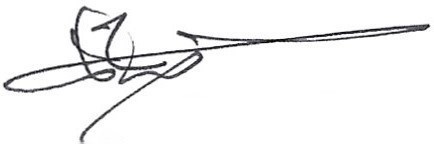
Signature of: salah abdel fattah al khalidi